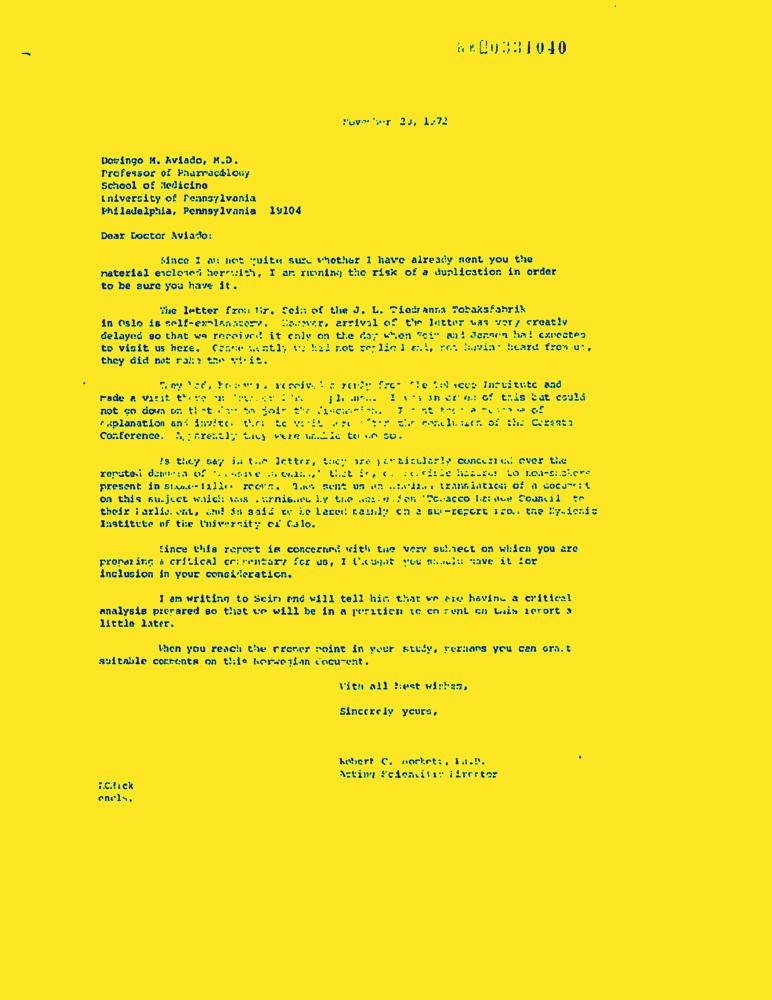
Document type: Letter-Doc